Can you pull out the amount in words, numerical amount, payee's name, date of the cheque, and the bank's name from the image?
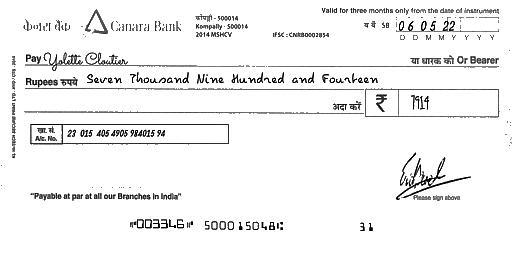
amt_in_words: Seven Thousand Nine Hundred and Fourteen
amt_in_figures: 7914
payee_name: Yolette Cloutier
bank_name: Canara Bank
cheque_date: 06/05/22